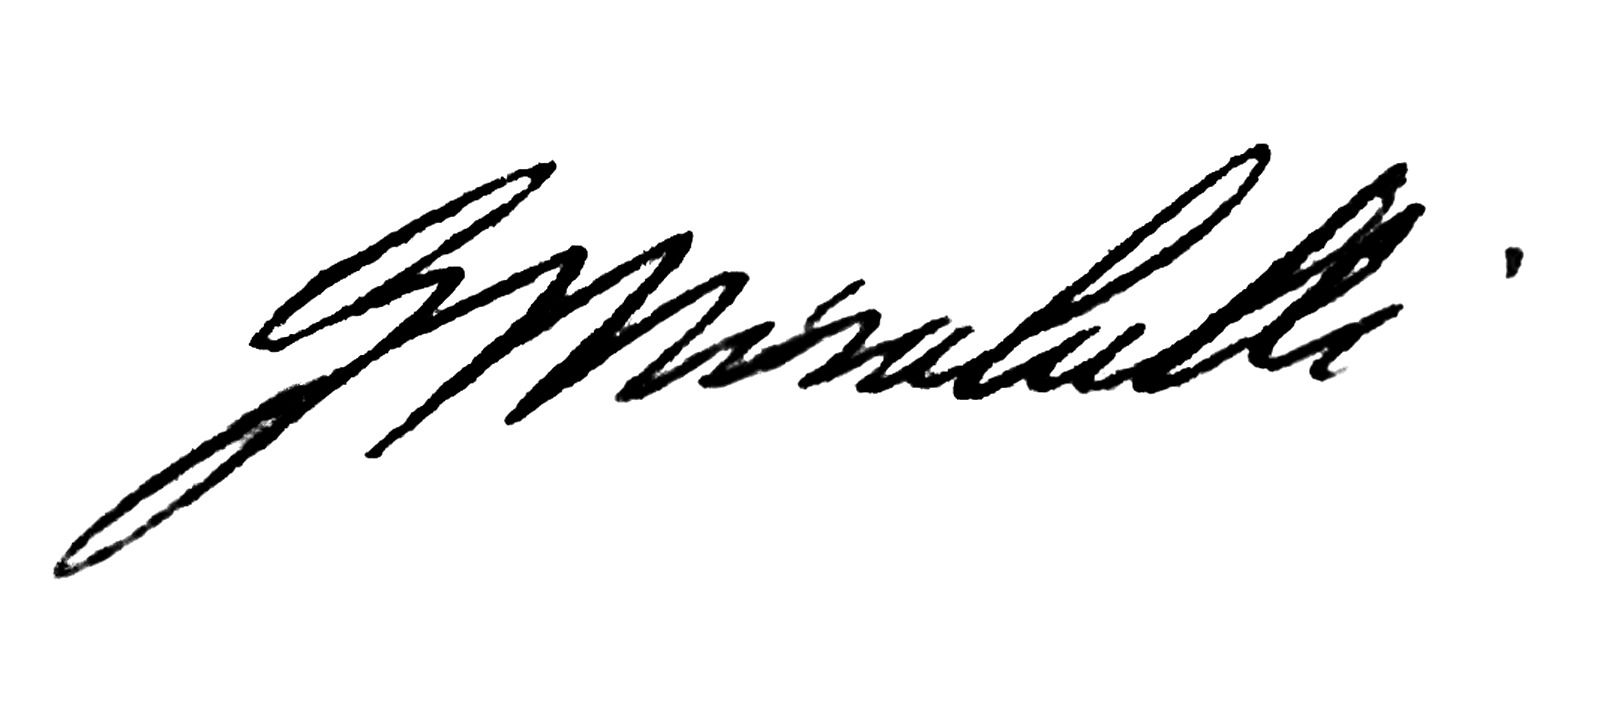
Signature of: giuseppe mirabelli